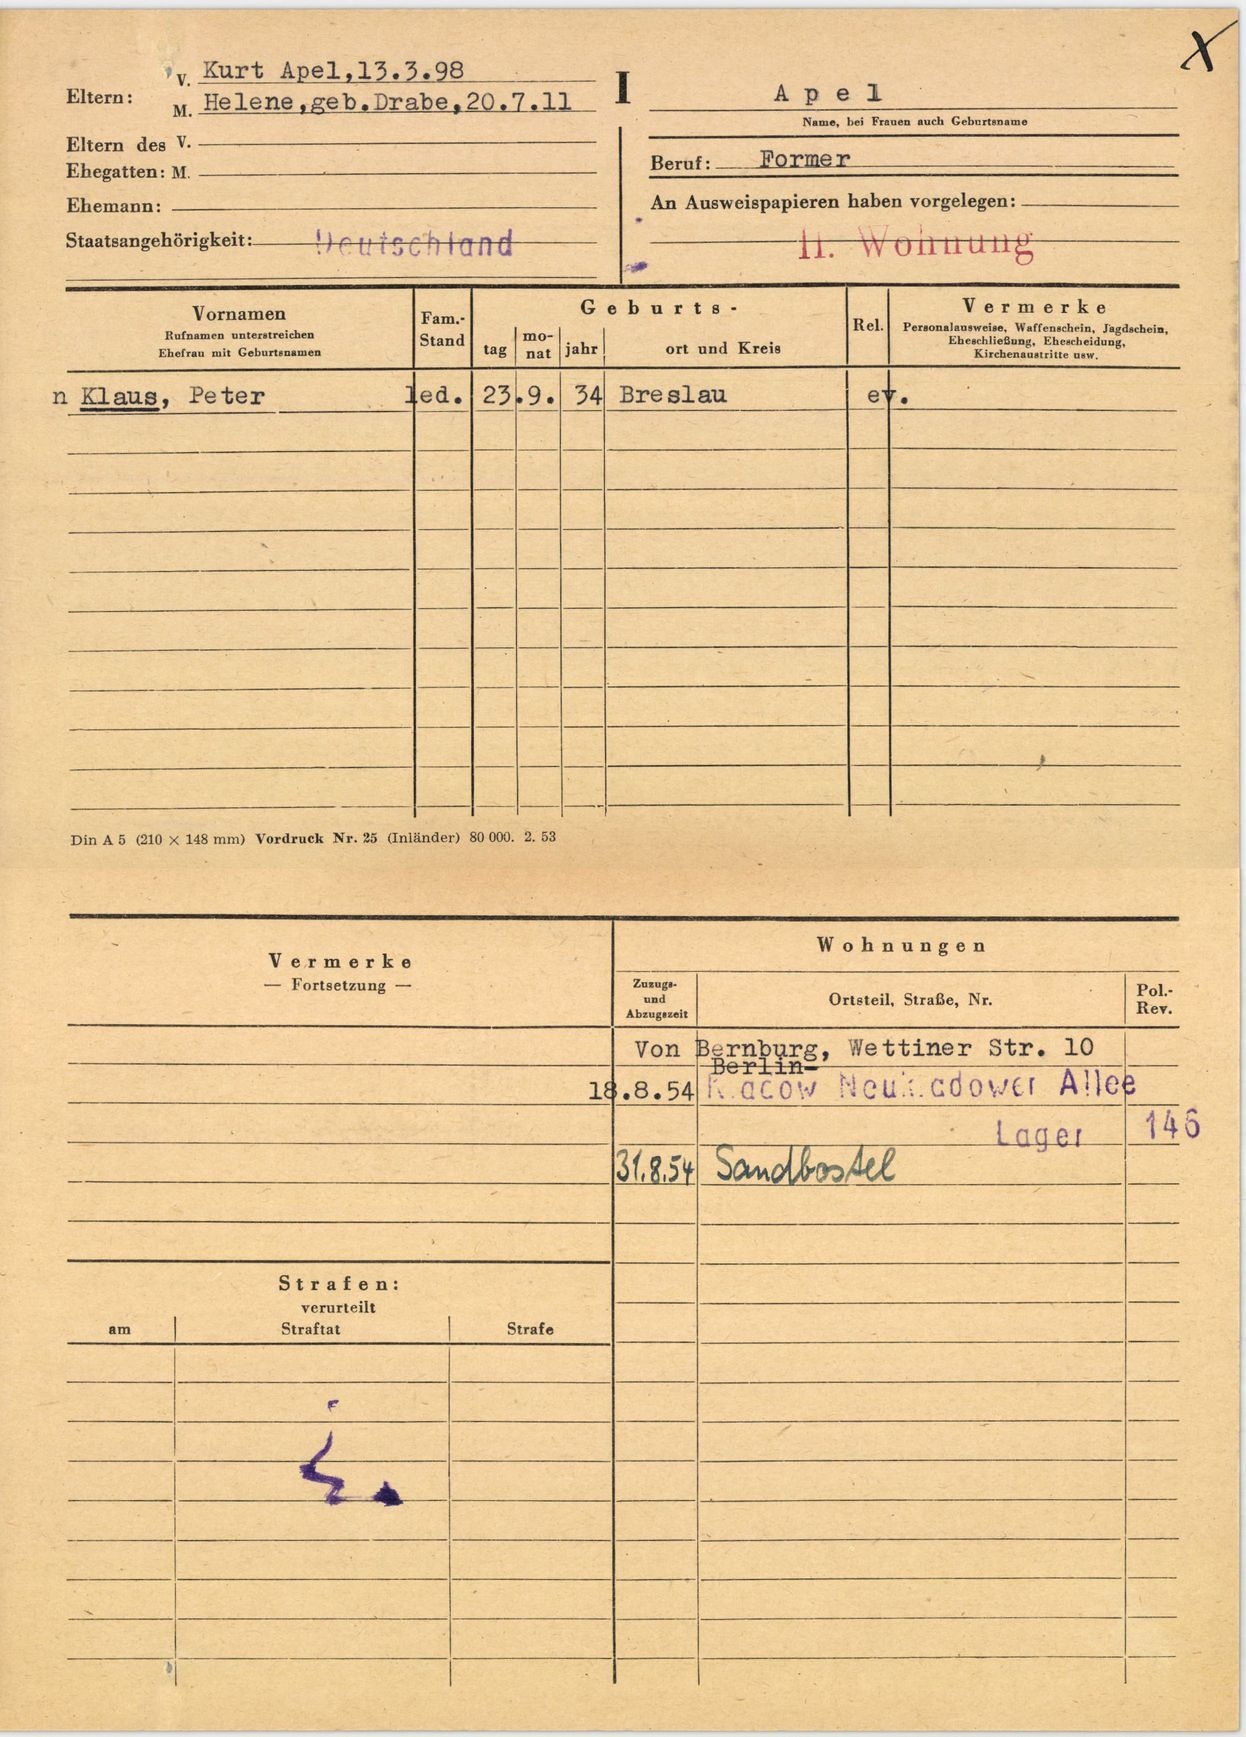
Apel